Please extract the written amount, numerical amount, recipient's name, date on the cheque, and the bank's name from the image.
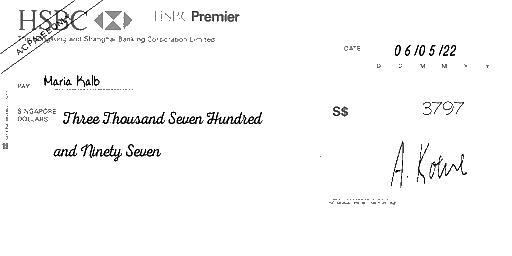
amt_in_words: Three Thousand Seven Hundred and Ninety Seven
amt_in_figures: 3797
payee_name: Maria Kalb
bank_name: HSBC
cheque_date: 06/05/22